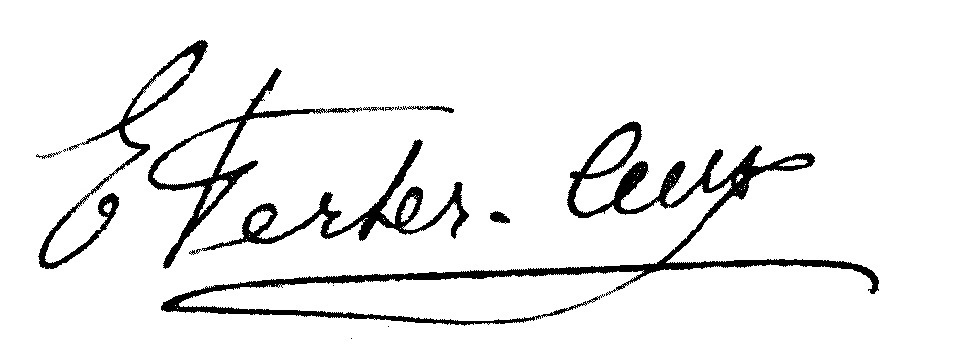
Signature of: eugenie francoise cense